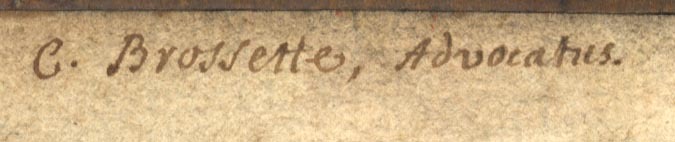
Signature of: claude brossette